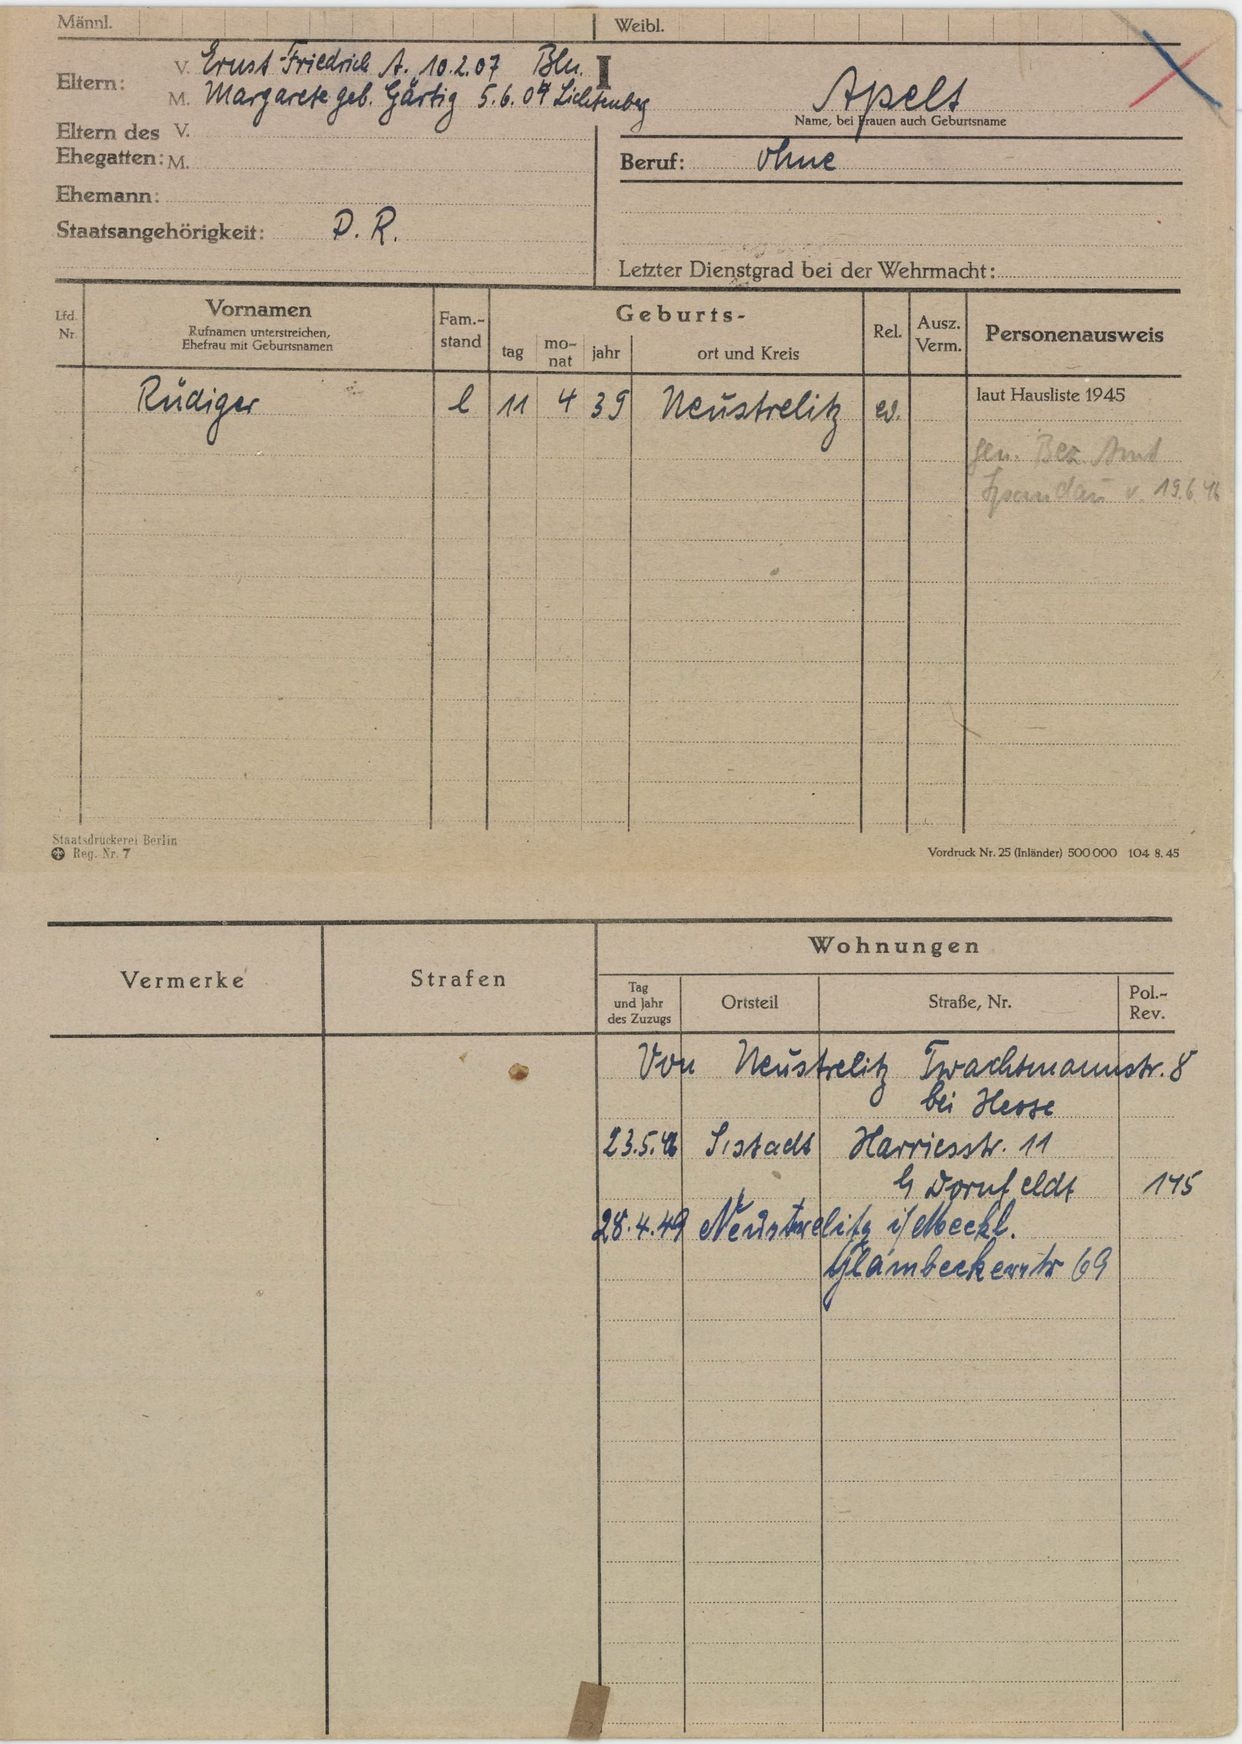
Apelt